Question: What jurisdiction, city, or county is the document associated with?
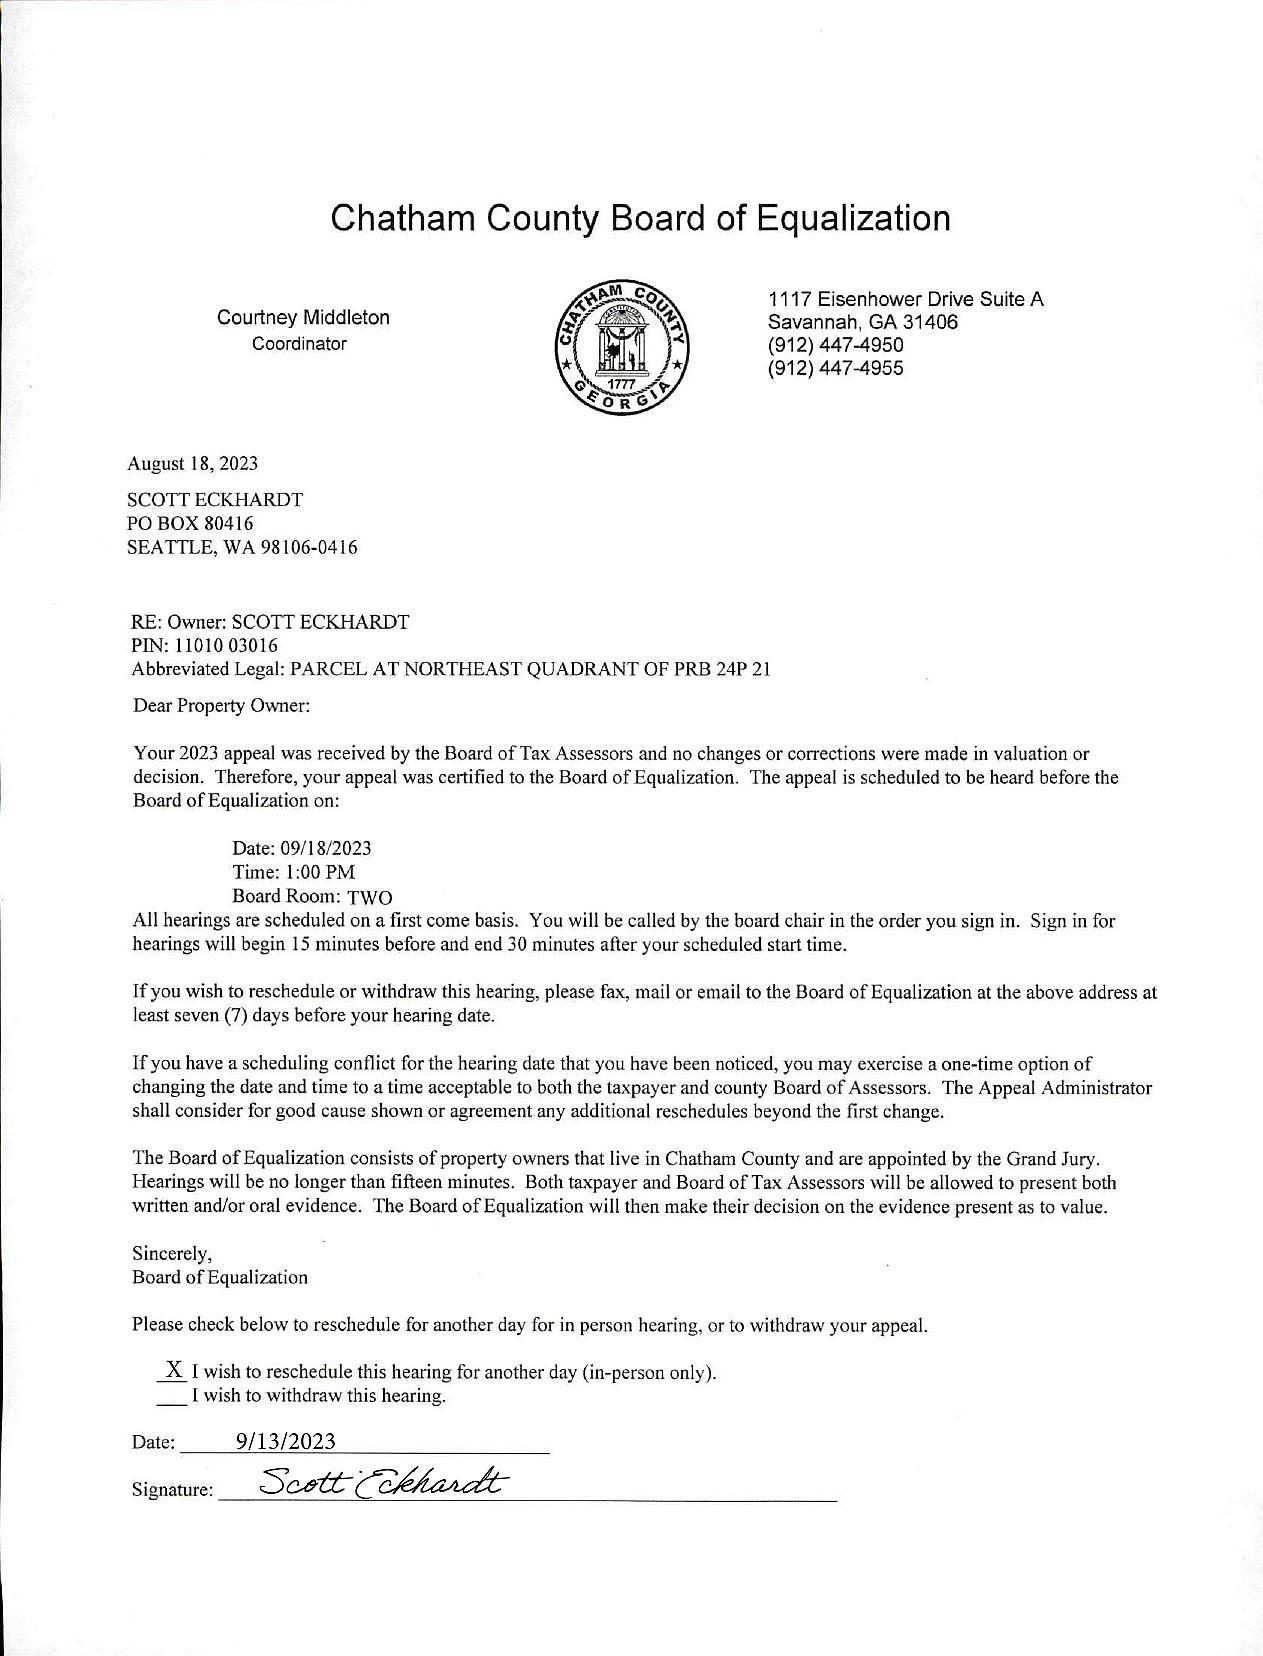
Answer: "Chatham County"